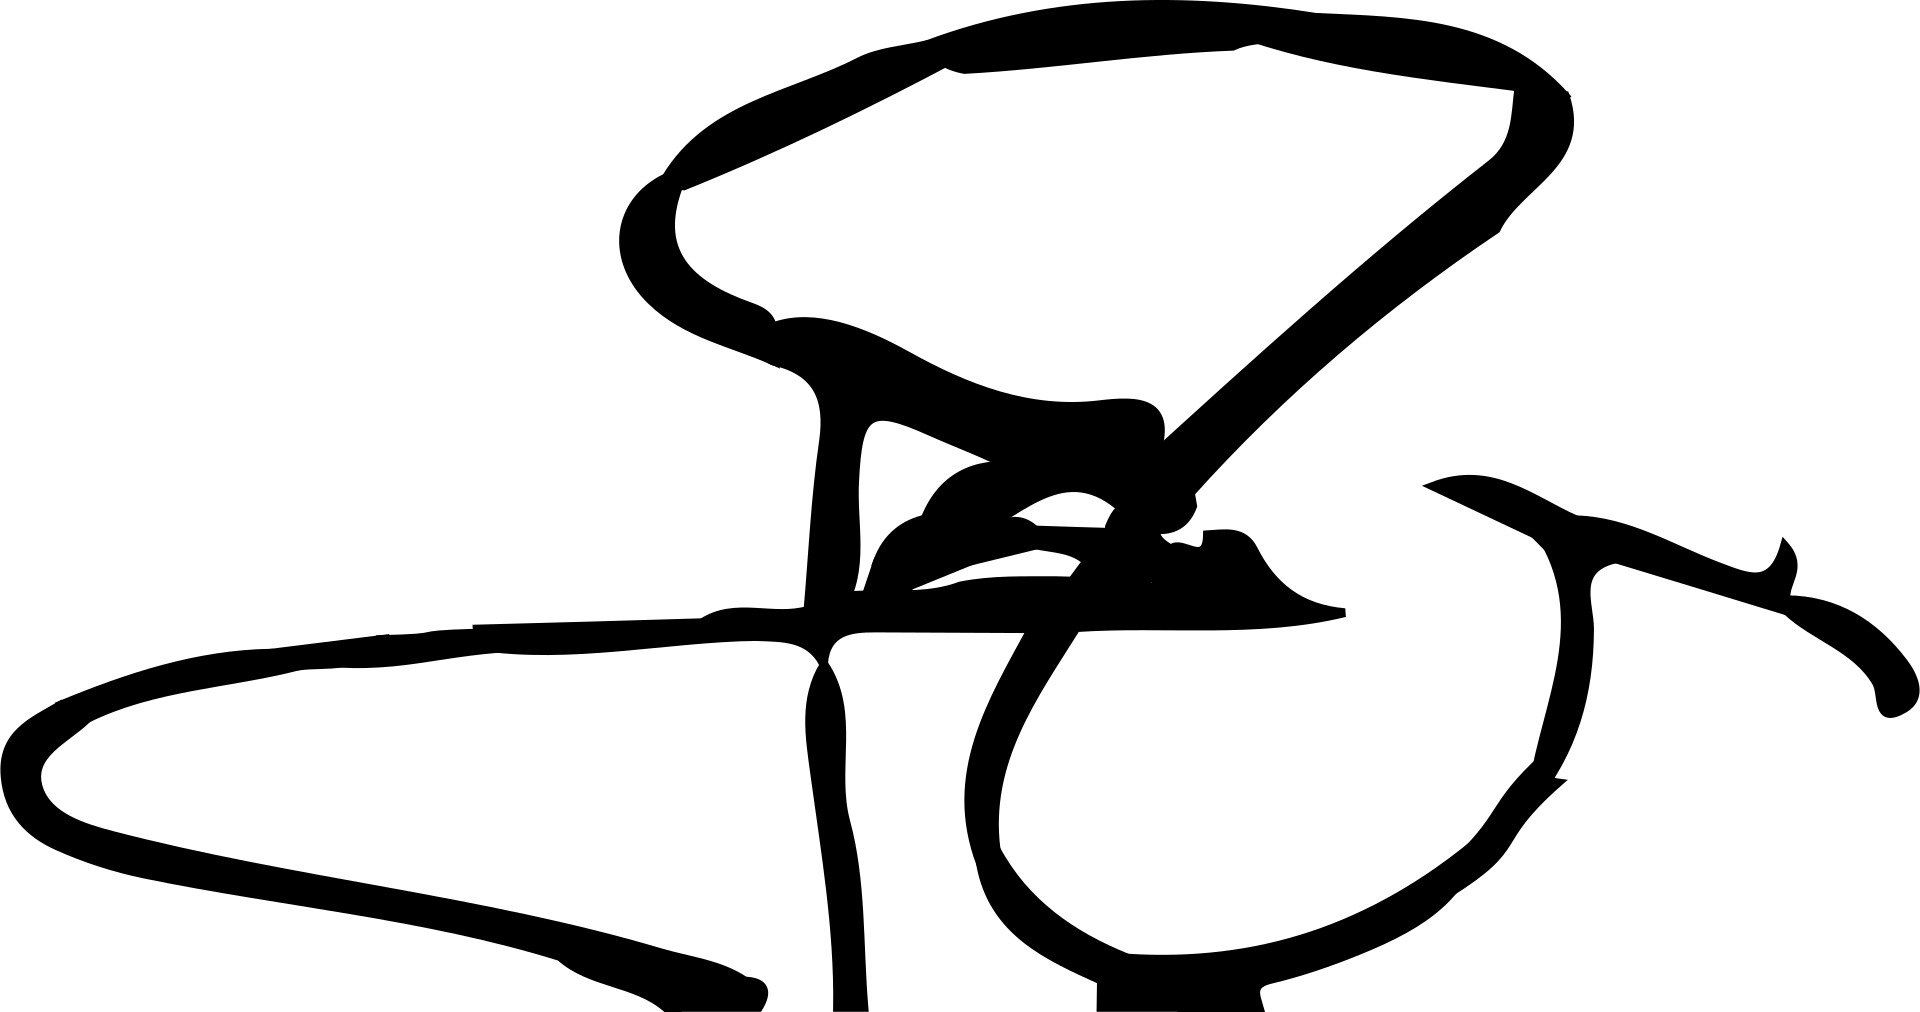
Signature of: enrique alfaro ramírez